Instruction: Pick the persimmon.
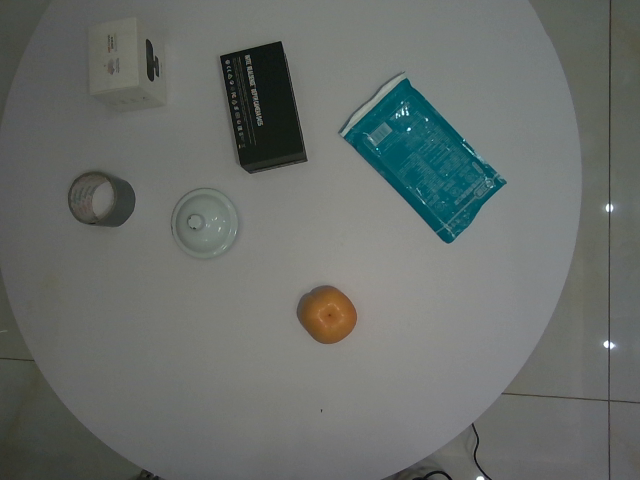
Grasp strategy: vertical